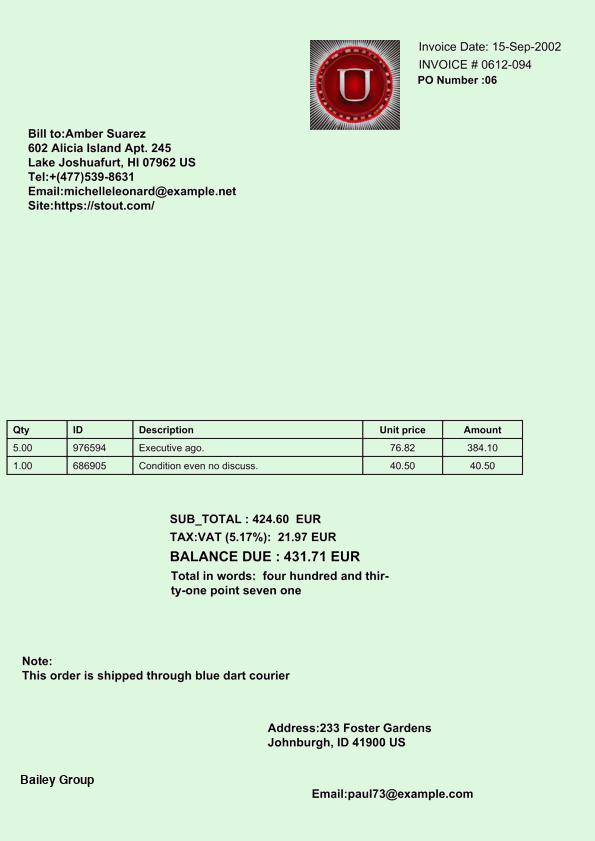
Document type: Invoice